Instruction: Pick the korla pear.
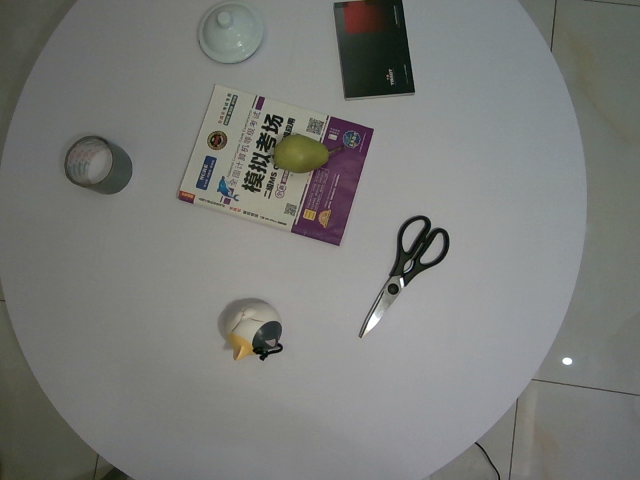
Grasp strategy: vertical